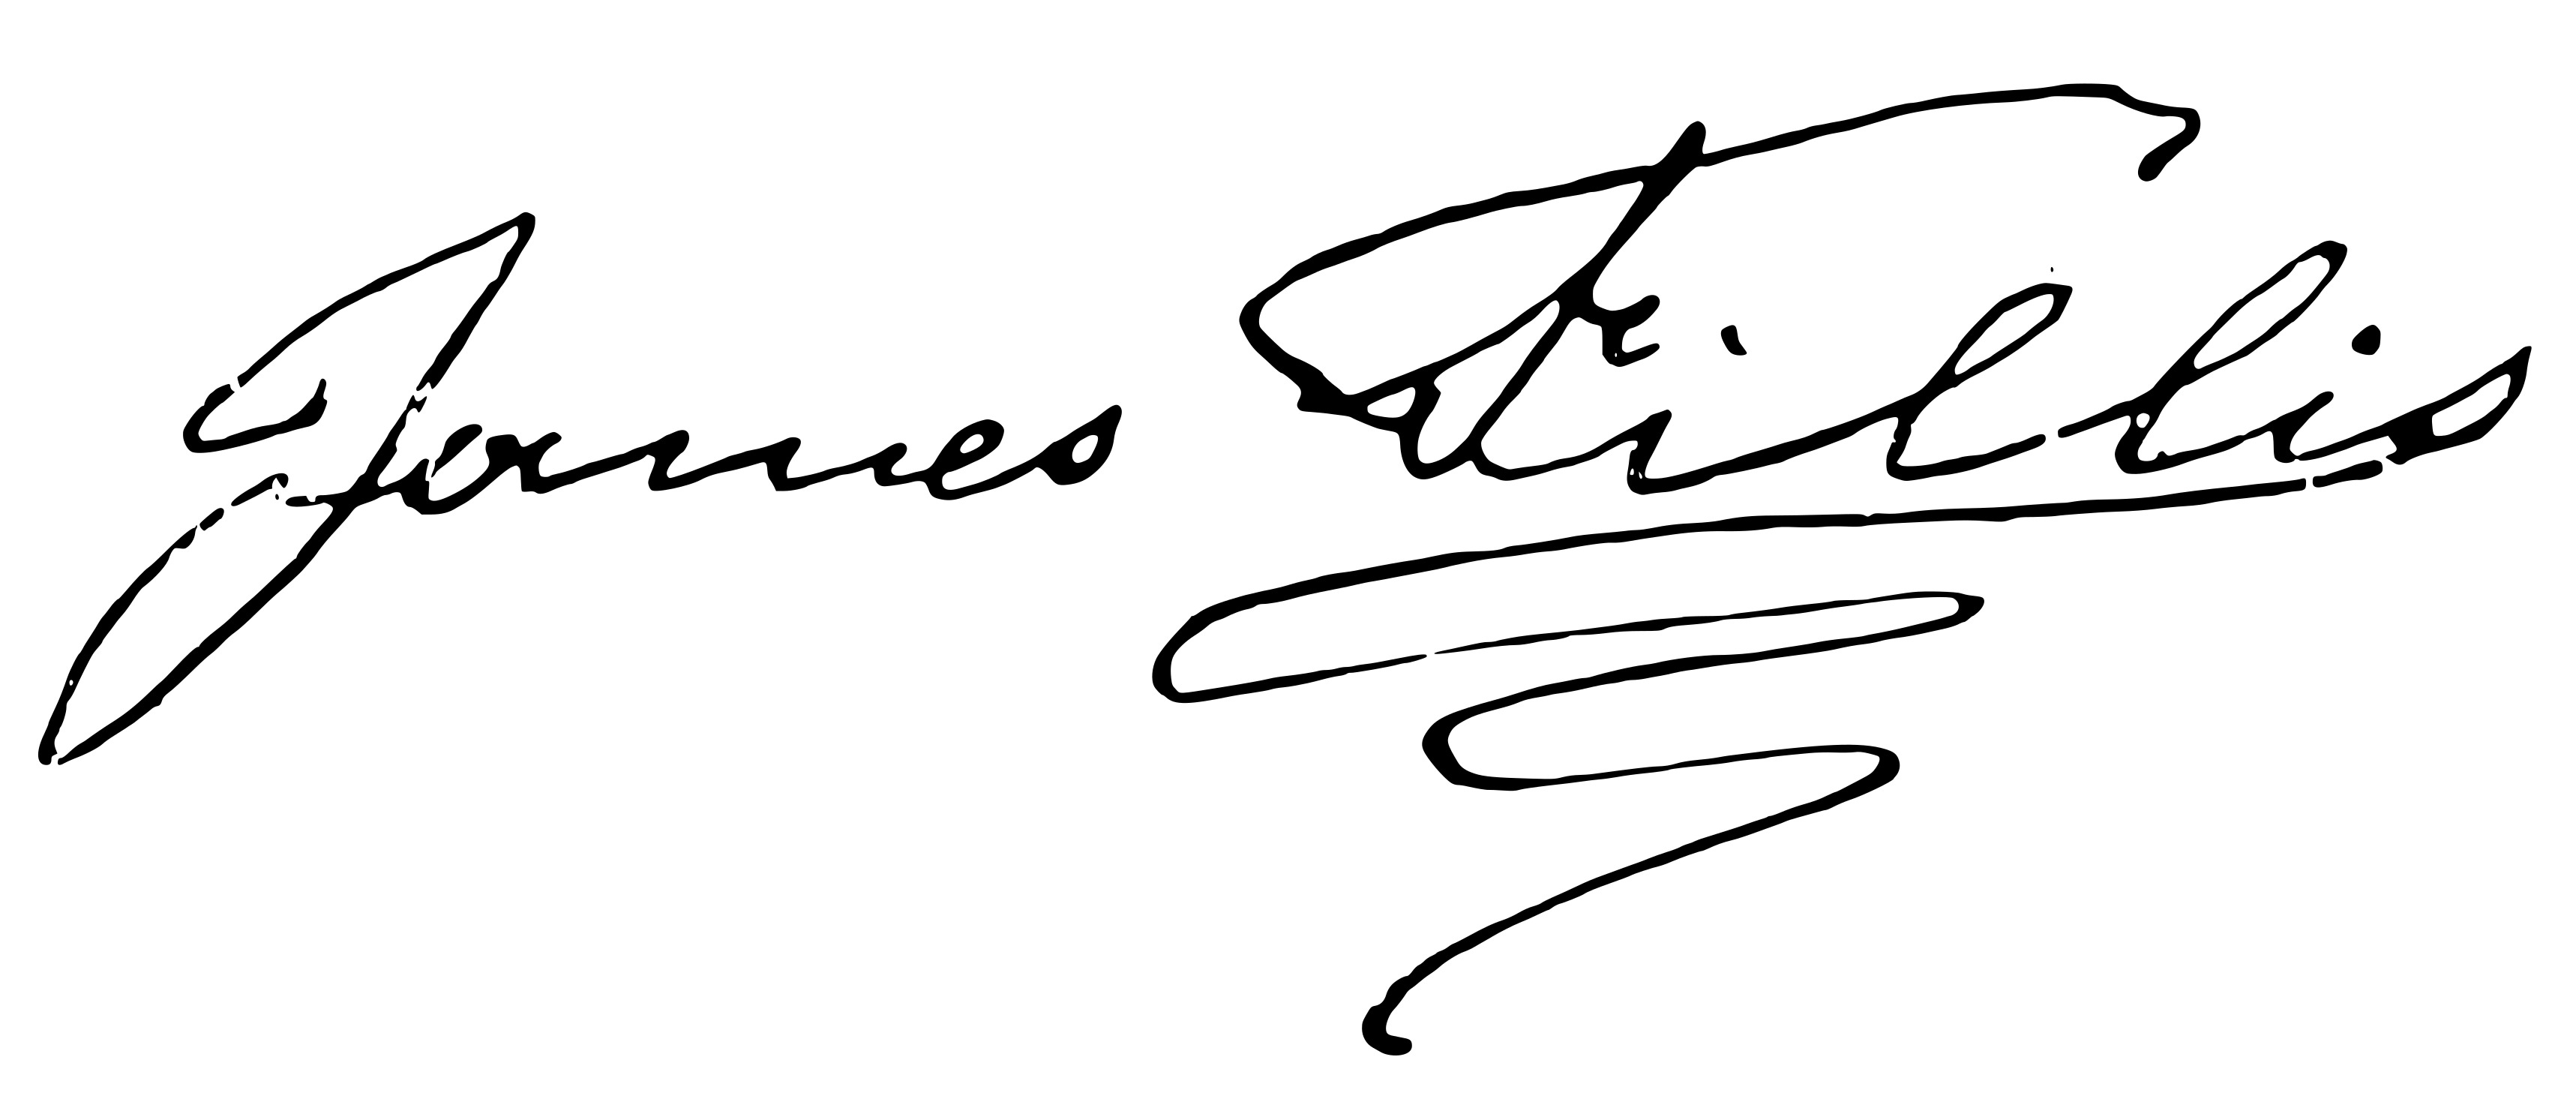
Signature of: james fillis